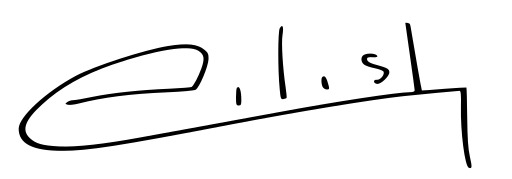
Signature of: billie eilish